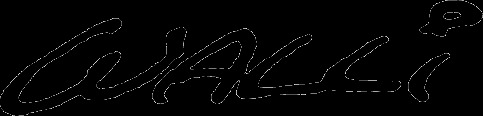
Signature of: walli